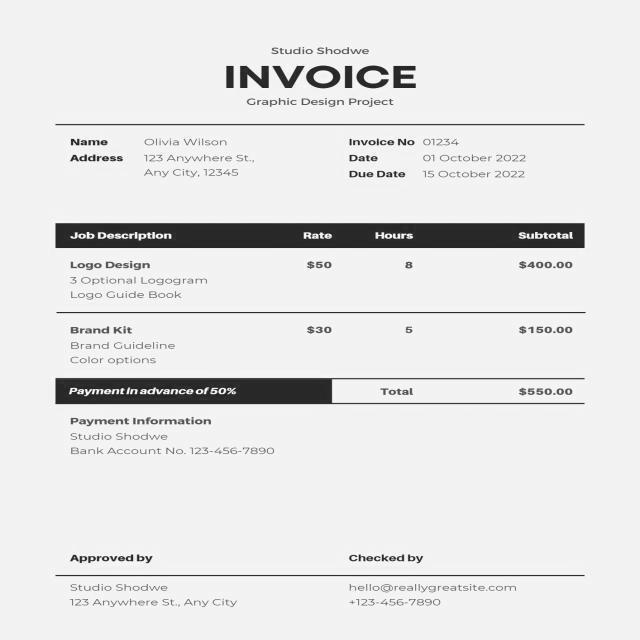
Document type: Invoice